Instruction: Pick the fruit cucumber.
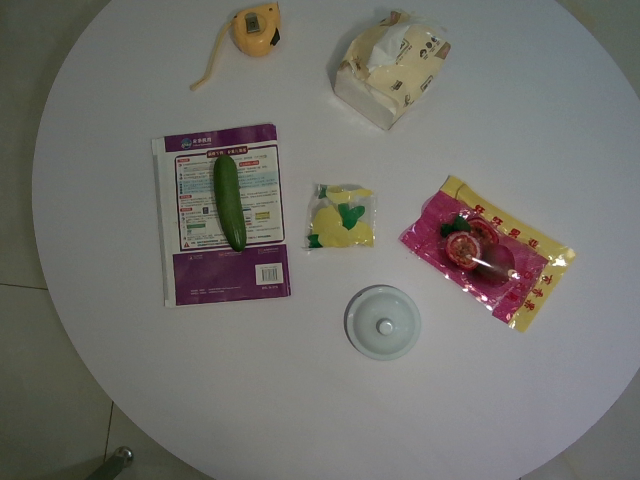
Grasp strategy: vertical